Question: Can you provide the account number mentioned in the document?
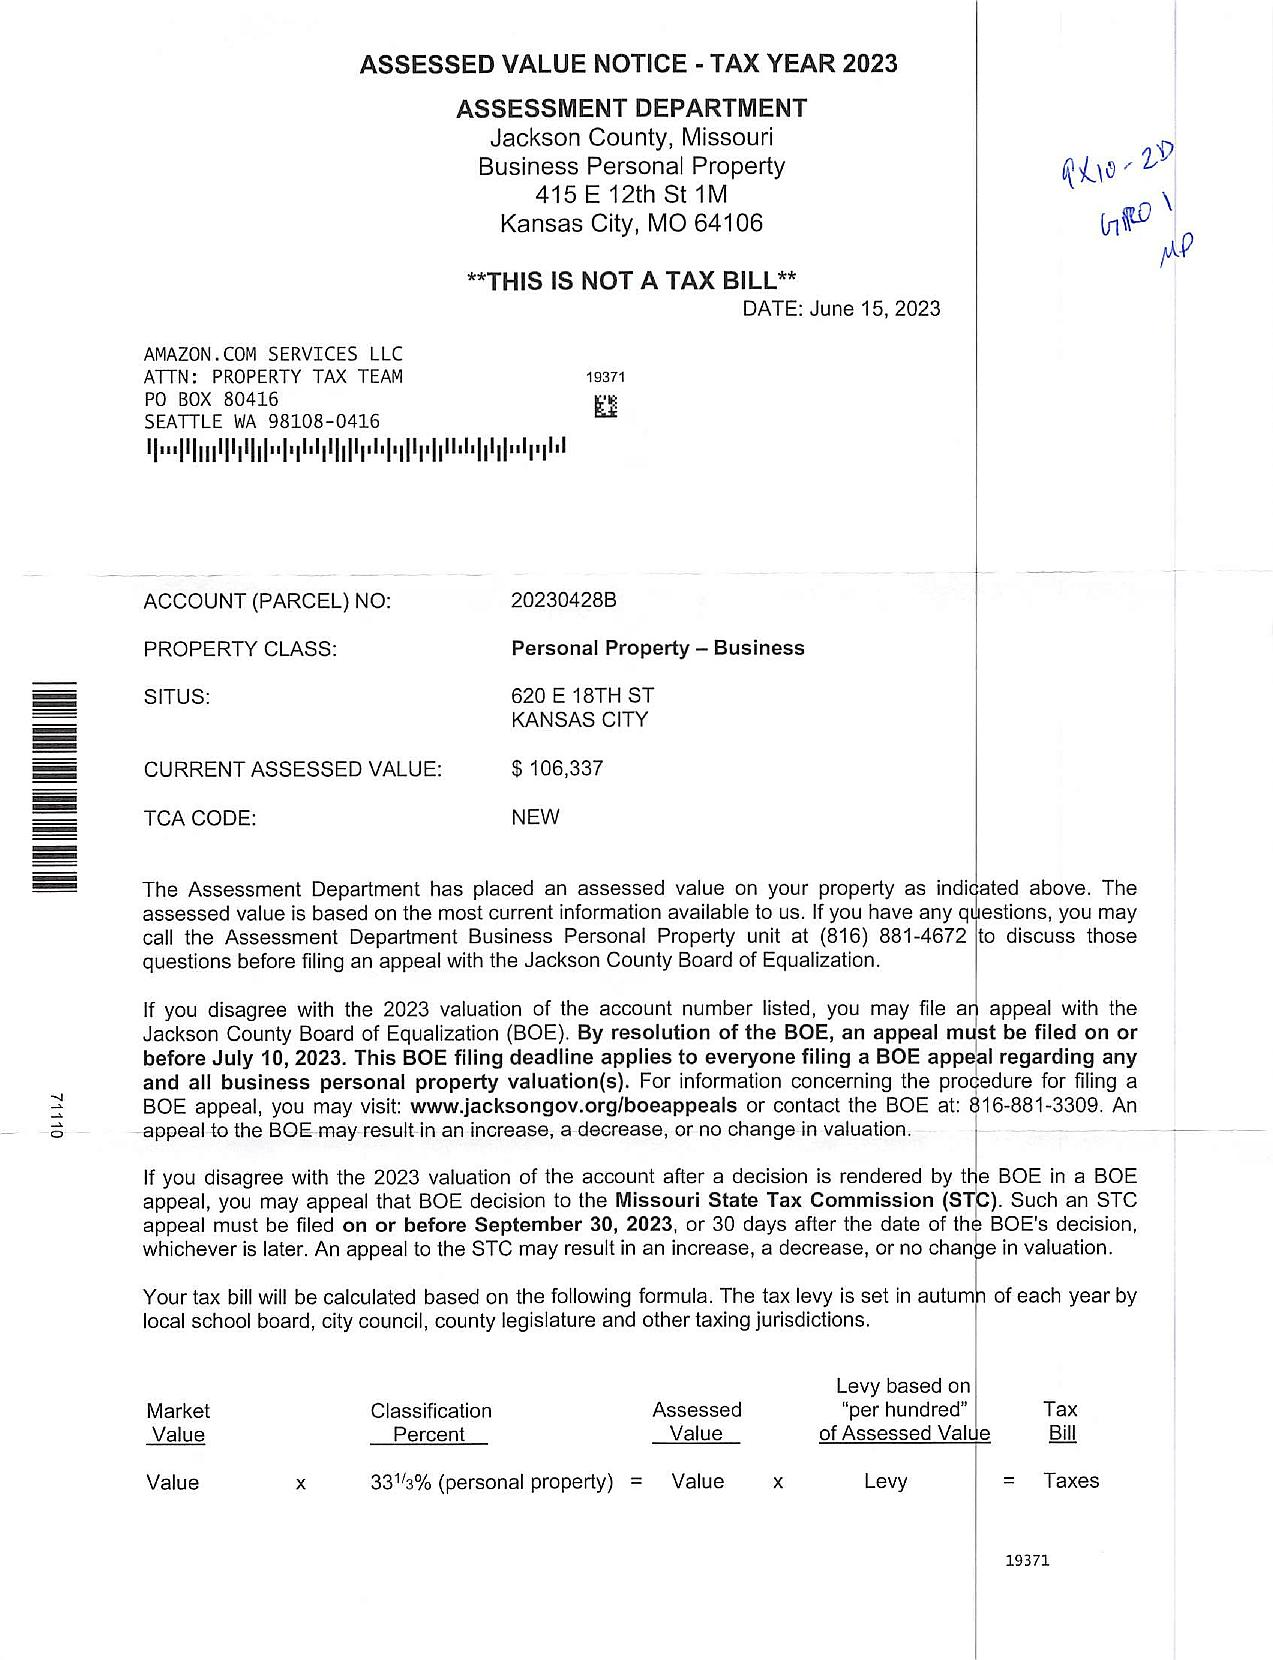
Answer: "202304288"